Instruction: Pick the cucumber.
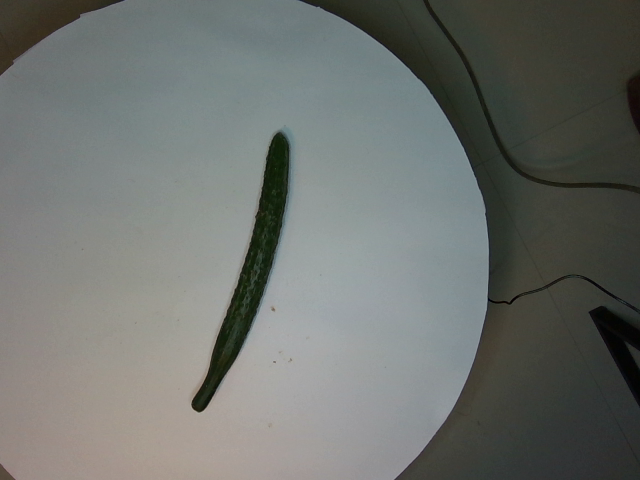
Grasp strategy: vertical